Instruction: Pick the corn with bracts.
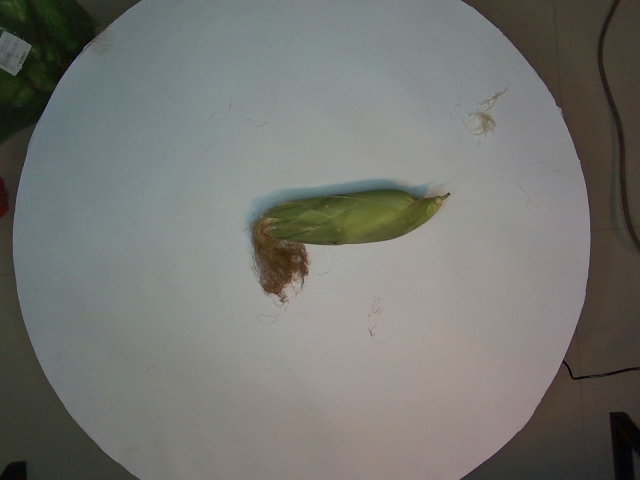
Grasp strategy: vertical